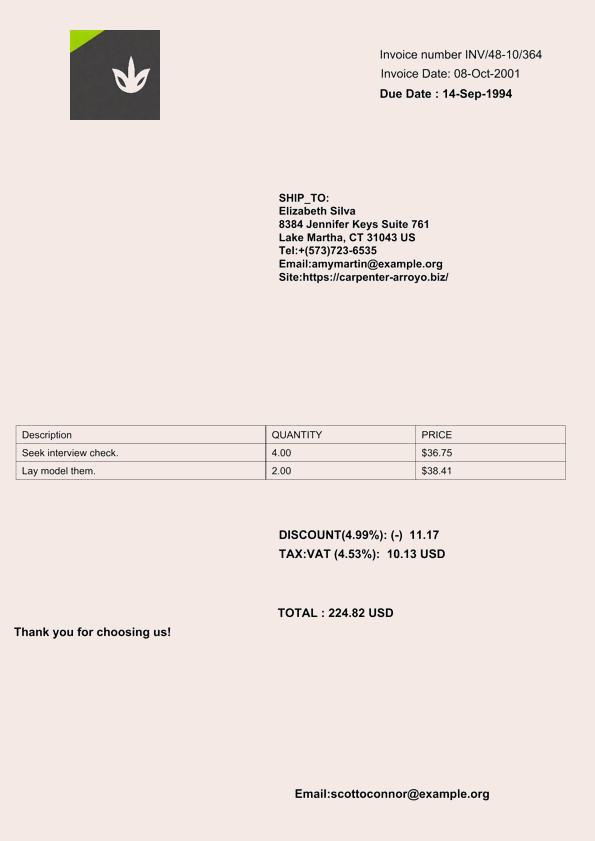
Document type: Invoice